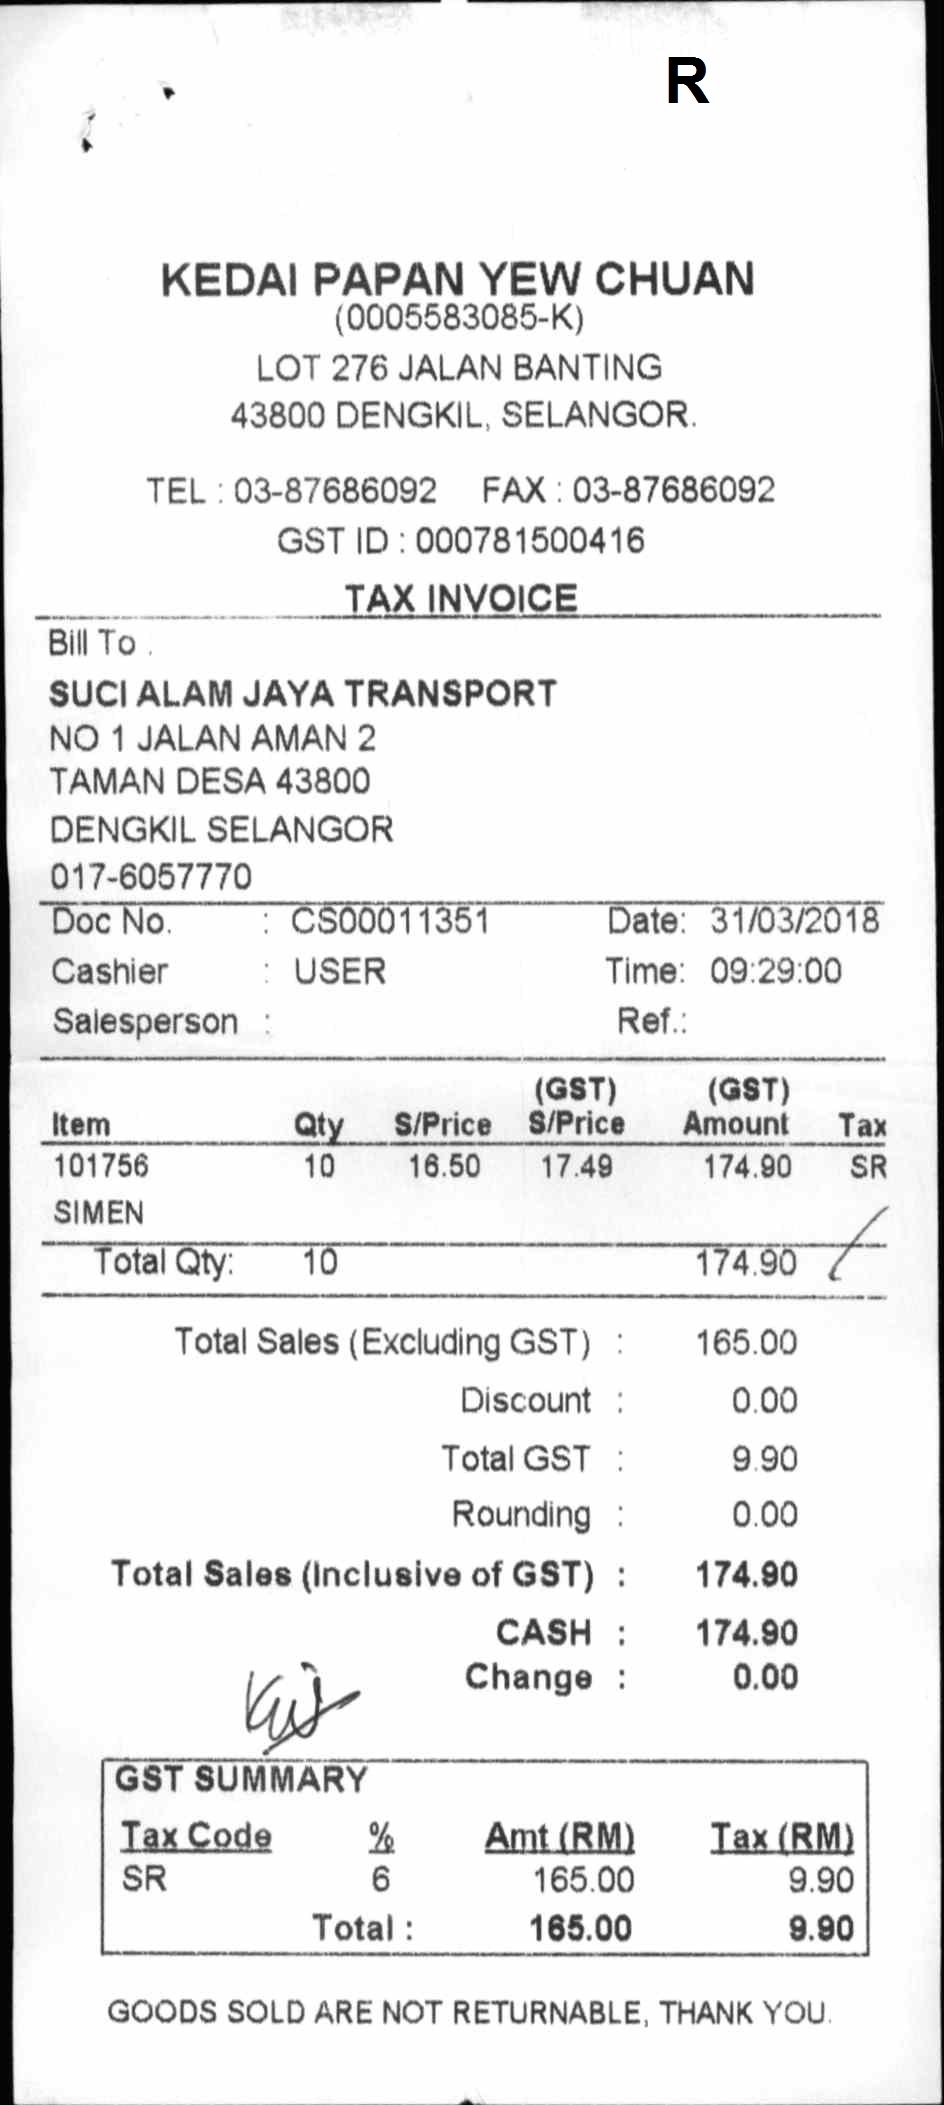
R
KEDAI PAPAN YEW CHUAN
(0005583085-K)
LOT 276 JALAN BANTING
43800 DENGKIL, SELANGOR.
TEL : 03-87686092
FAX : 03-87686092
GST ID : 000781500416
TAX INVOICE
BILL TO :
SUCI ALAM JAYA TRANSPORT
NO 1 JALAN AMAN 2
TAMAN DESA 43800
DENGKIL SELANGOR
017-6057770
DOC NO.
: CS00011351
DATE: 31/03/2018
CASHIER
: USER
TIME: 09:29:00
SALESPERSON :
REF. :
ITEM
QTY
S/PRICE
(GST)
(GST)
TAX
101756
10
16.50
17.49
174.90
SR
SIMEN
TOTAL QTY:
10
174.90
TOTAL SALES (EXCLUDING GST) :
165.00
DISCOUNT :
0.00
TOTAL GST :
9.90
ROUNDING :
0.00
TOTAL SALES (INCLUSIVE OF GST) :
174.90
CASH :
174.90
CHANGE :
0.00
GST SUMMARY
TAX CODE
%
AMT (RM)
TAX (RM)
SR
6
165.00
9.90
TOTAL :
165.00
9.90
GOODS SOLD ARE NOT RETURNABLE, THANK YOU.
S/PRICE
AMOUNT